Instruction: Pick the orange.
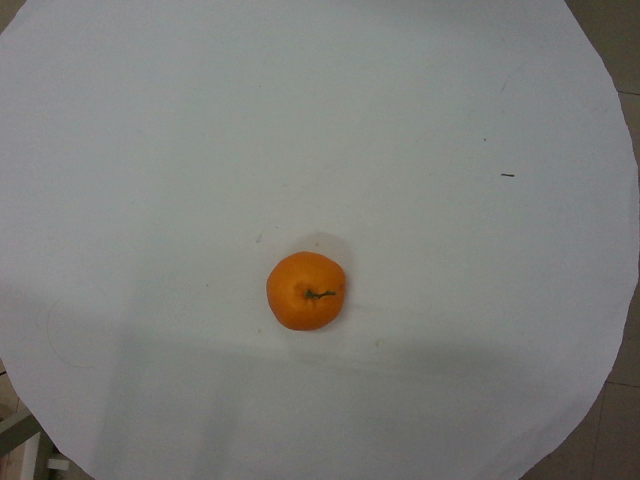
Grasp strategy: vertical